Question: In what way does the history help explain the case?
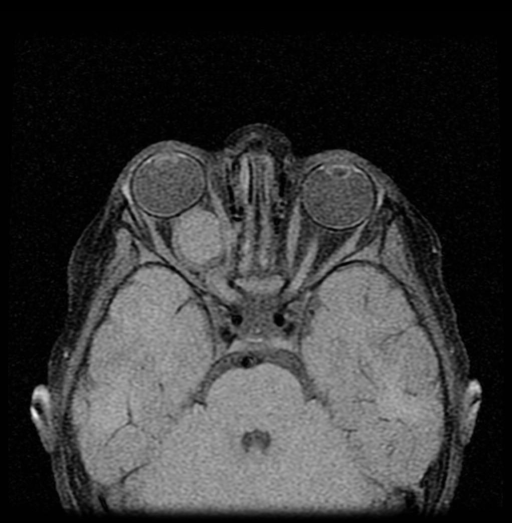
Answer: The patient's history of 2 y.o. noted to have right sided proptosis is key in understanding the case.